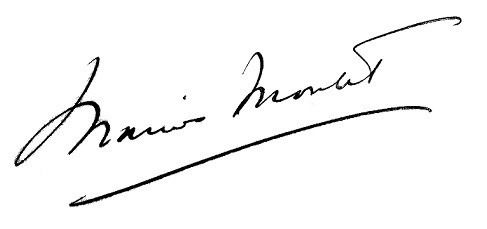
Signature of: marius moutet